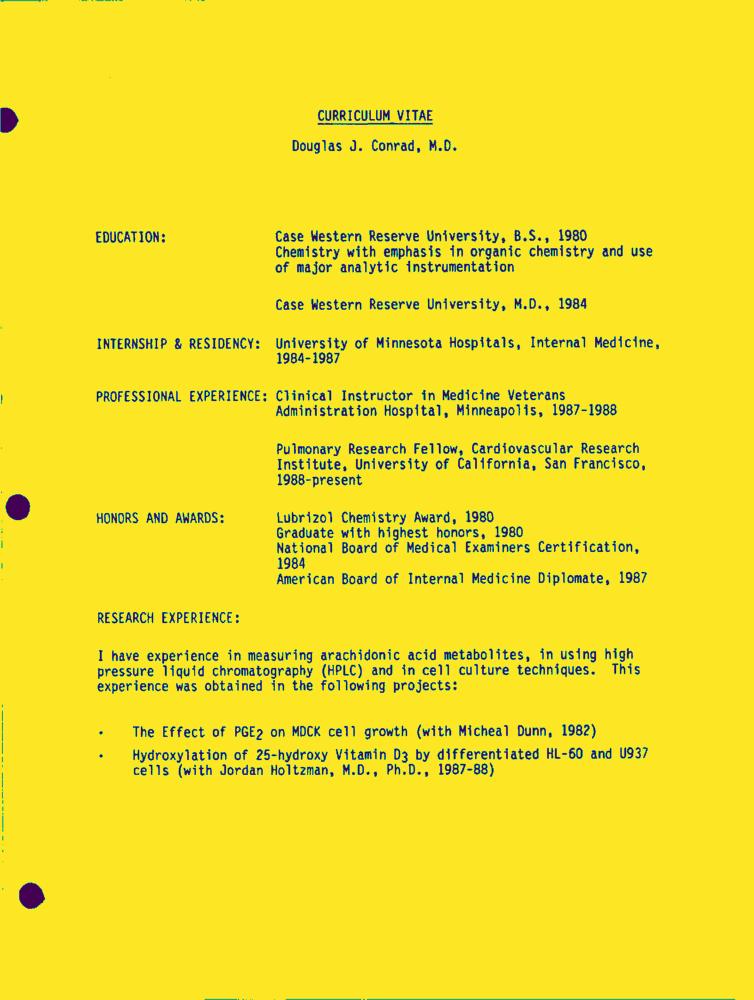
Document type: Resume-Doc